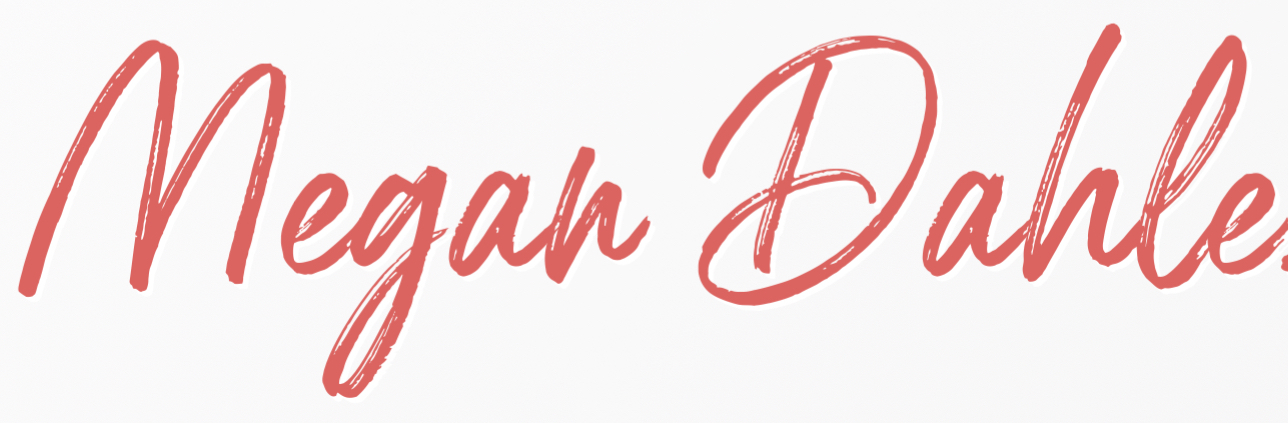
Signature of: megan dahle